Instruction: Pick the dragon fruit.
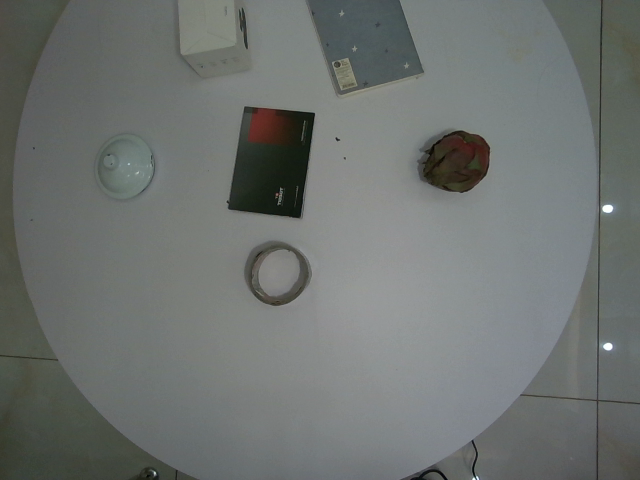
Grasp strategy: vertical